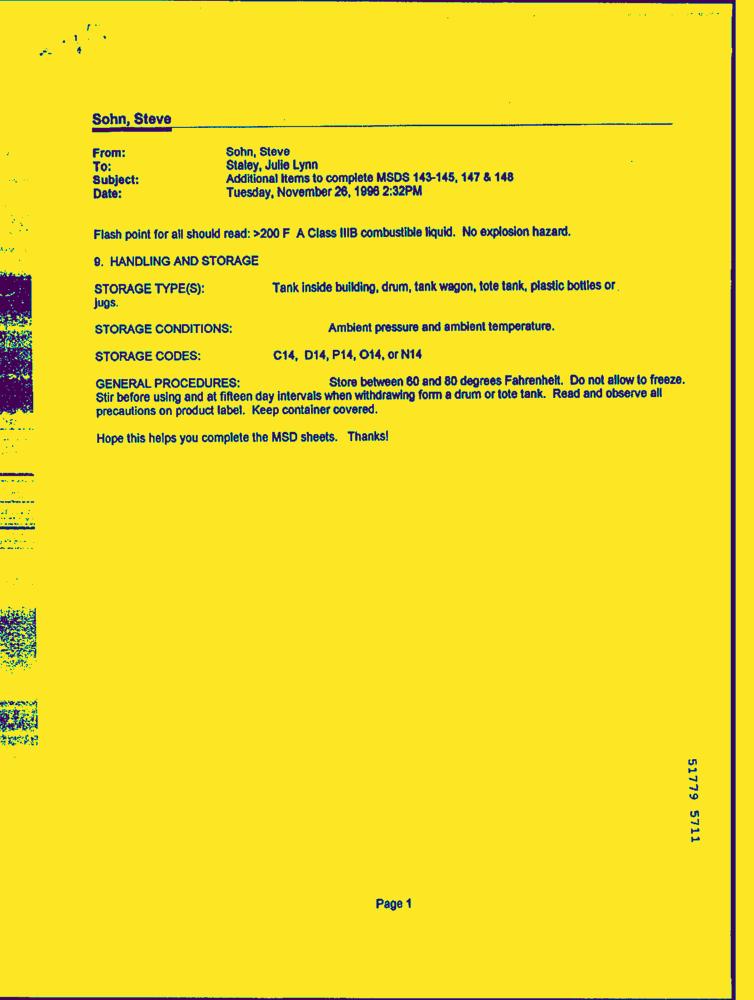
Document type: Letter-Doc